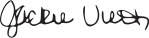
Signature of: jacqueline vietti